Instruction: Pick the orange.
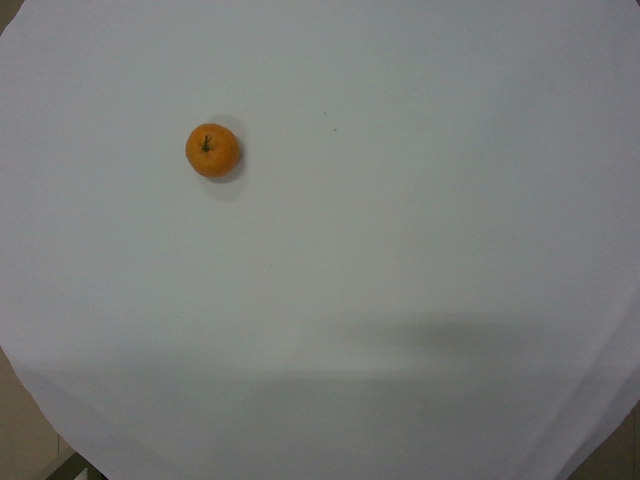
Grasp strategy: vertical